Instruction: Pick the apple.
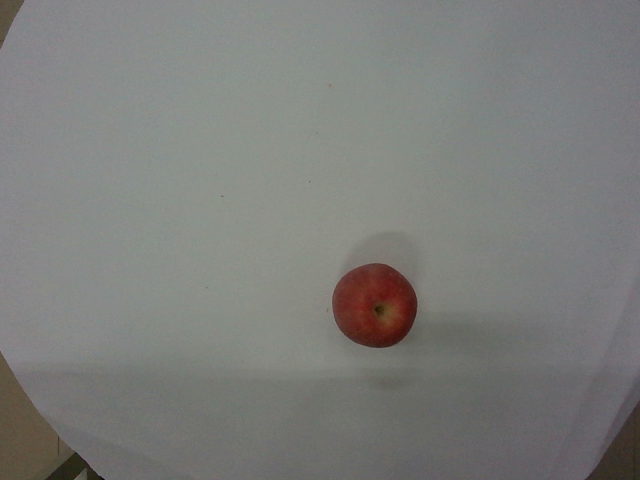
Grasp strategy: vertical